Question: What is the main concern?
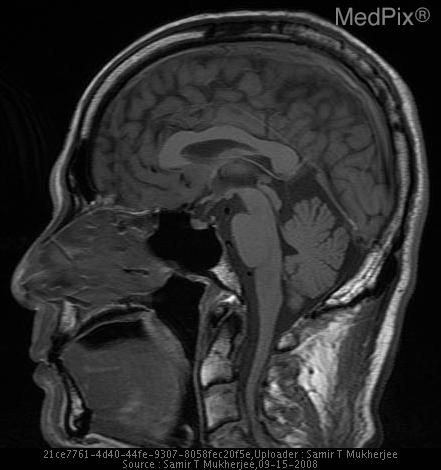
Answer: The findings suggest •  MR Brain - Sagittal T1 image w/o contrast demonstrates normal brain parenchyma with apparent tapering of the spinal cord at the C3-C4 level.
•  MR c-spine - Sagittal T2 FRFSE image w/o contrast demonstrates diffuse disk desiccation at all levels with posterior projecting disk material at C3-C4 level causing cord impingement and severe central canal narrowing.
•  MR c-spine - Axial T2 FRFSE image w/o contrast at the C3-C4 level demonstrates posterior disk bulge, eccentric to the right with superimposed uncovertebral spurring causing mass impression and effacement of the ventral thecal sac and cord, resulting in severe central canal stenosis.. Normal brain parenchyma with apparent tapering of the spinal cord at the C3-C4 level.. The patient might have a history of 57 year old man with 4 weeks of gradually progressive right lower extremity weakness and gait instability, now acutely worsening..